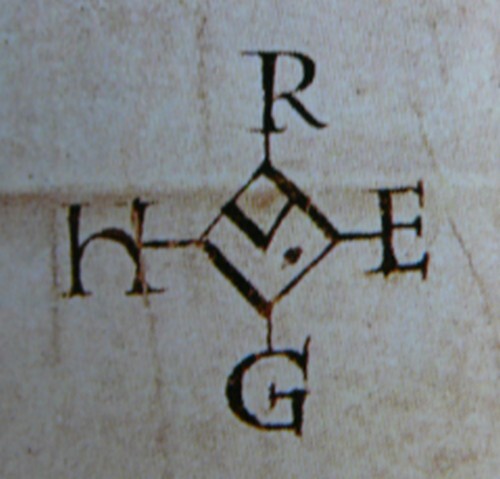
Signature of: hugh capet of france